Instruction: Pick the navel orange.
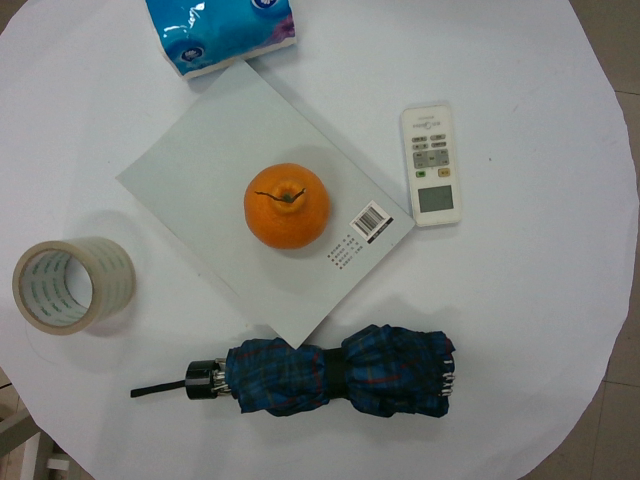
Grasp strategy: vertical